Question: What is the property identification or parcel number listed?
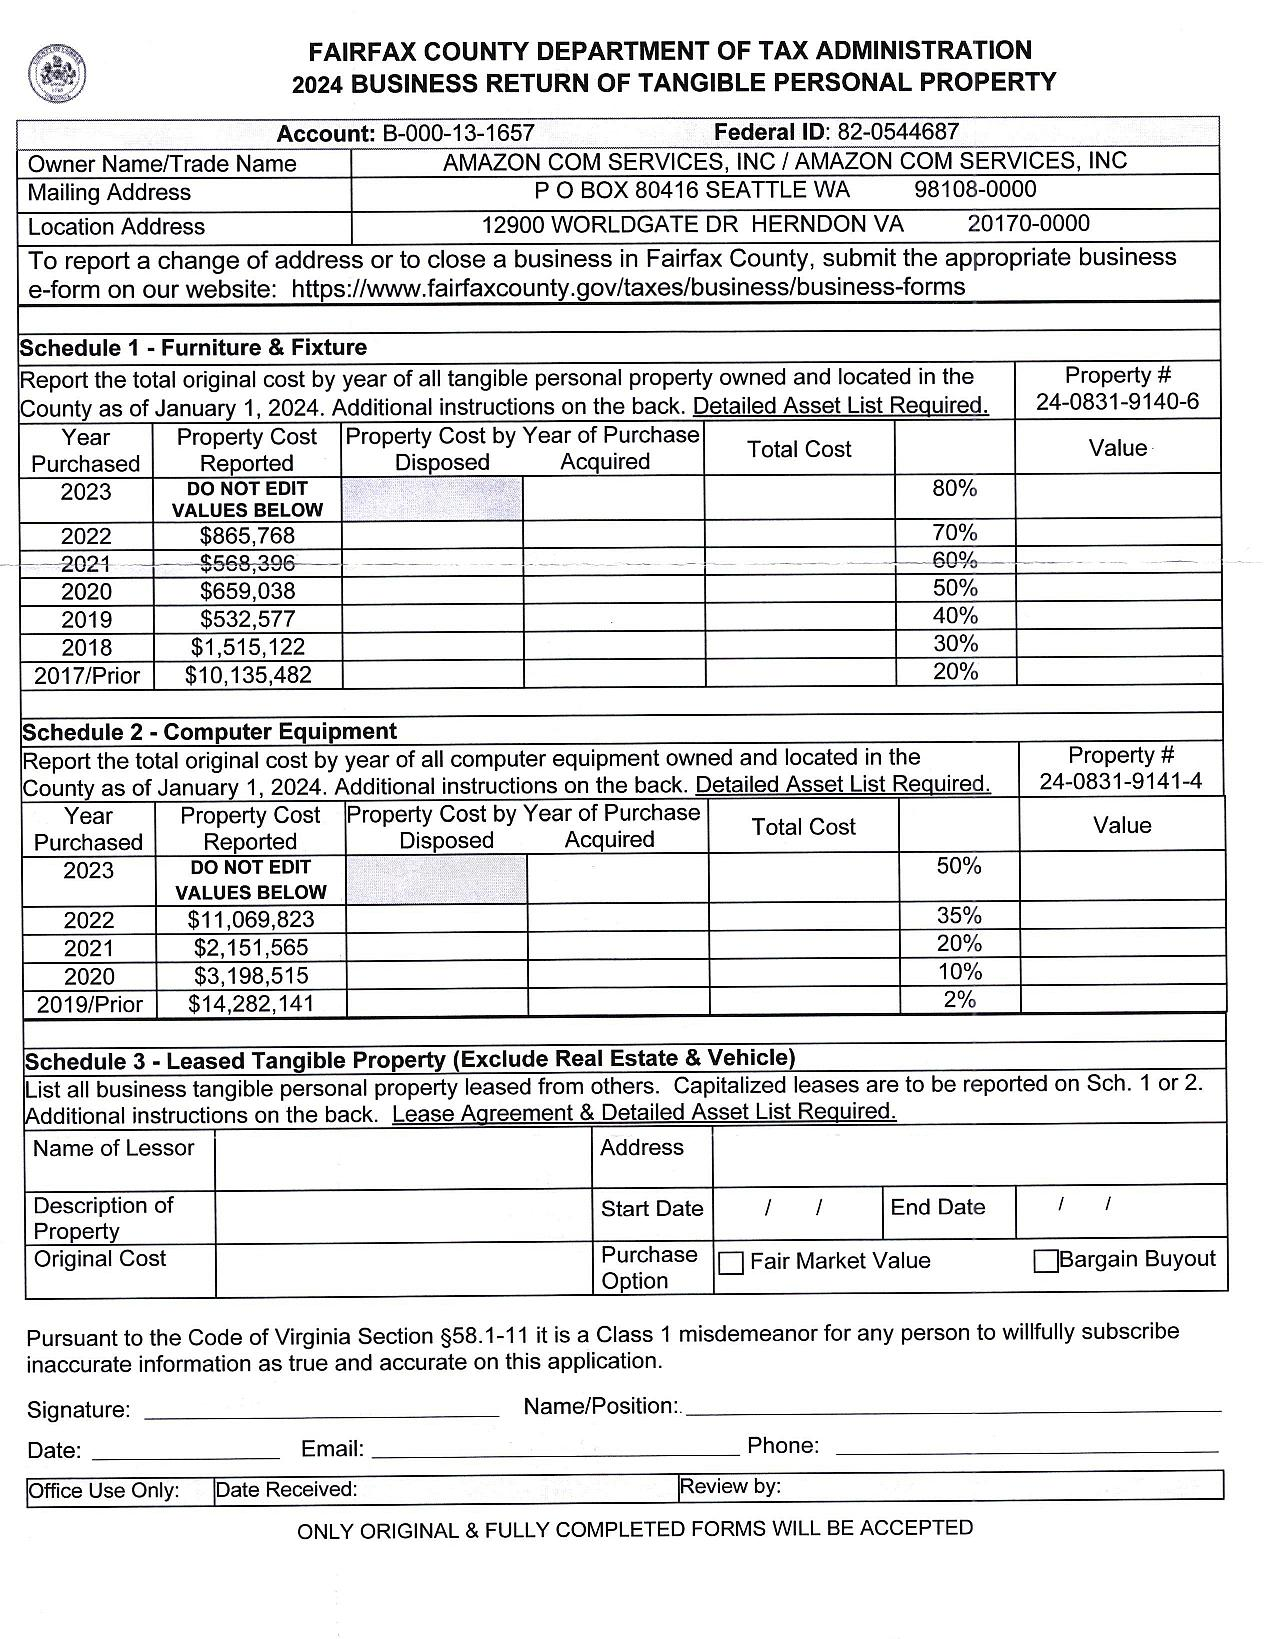
Answer: "24-0831-9140-8 and 24-0831-9141-4"